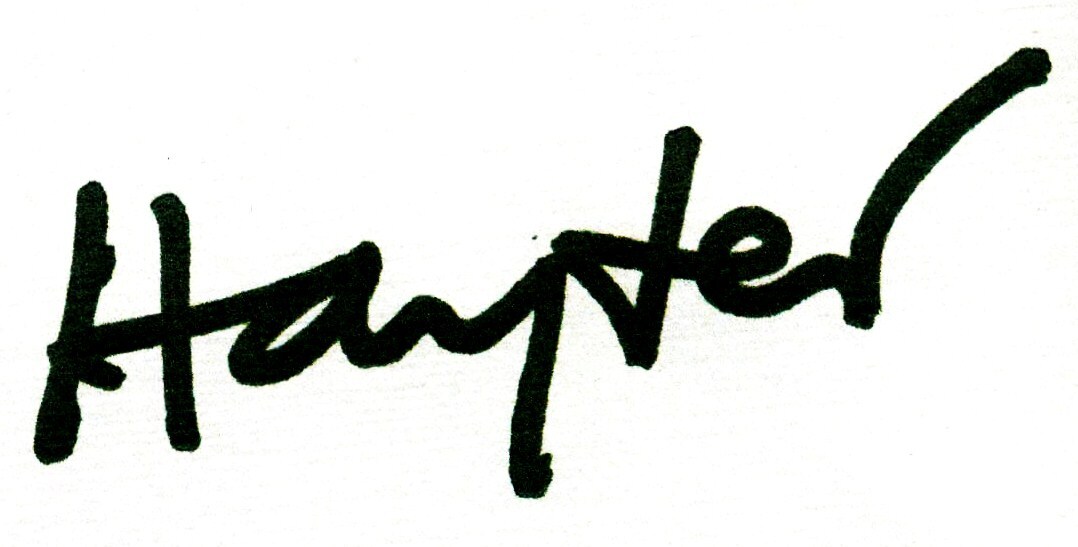
Signature of: stanley william hayter